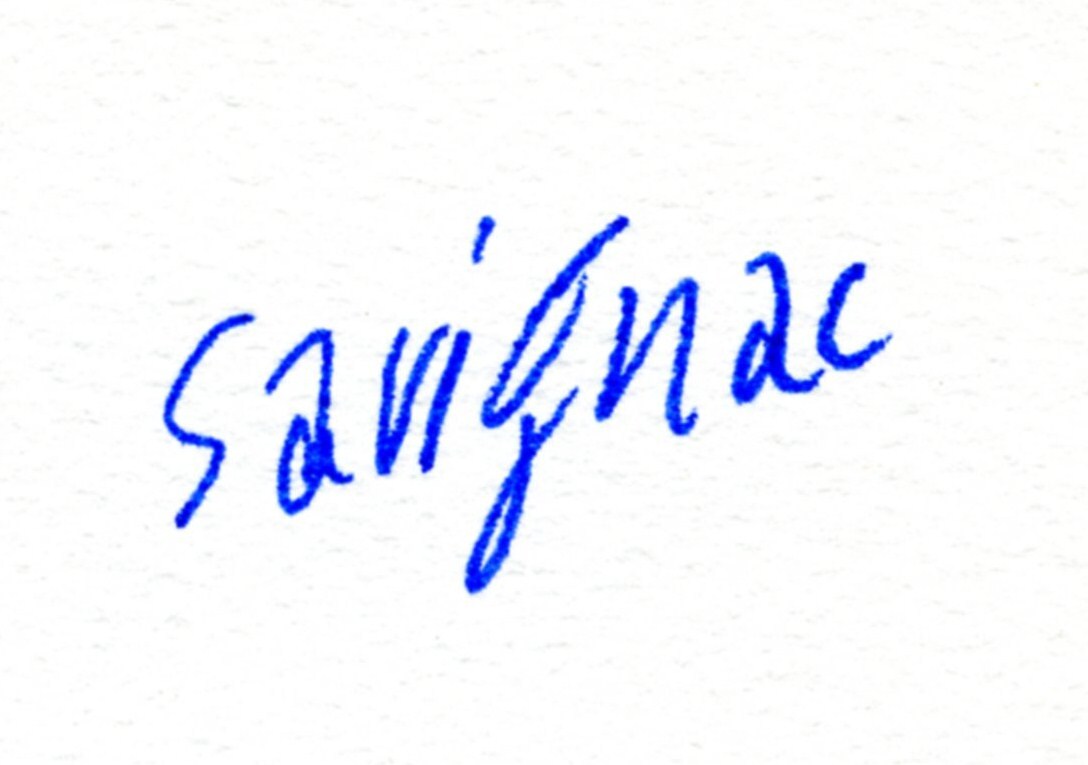
Signature of: raymond savignac